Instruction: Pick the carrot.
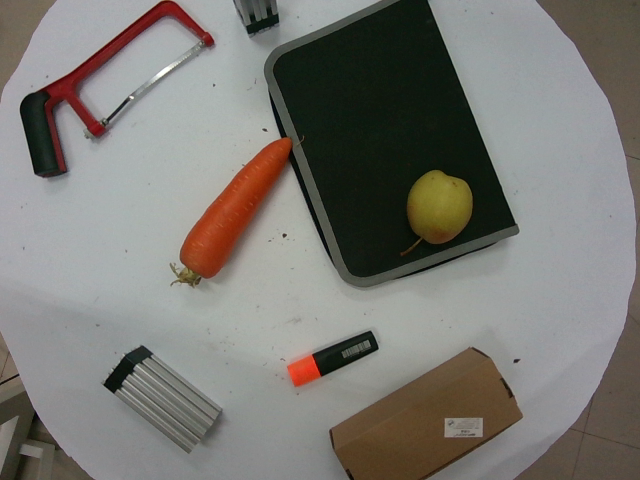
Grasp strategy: vertical